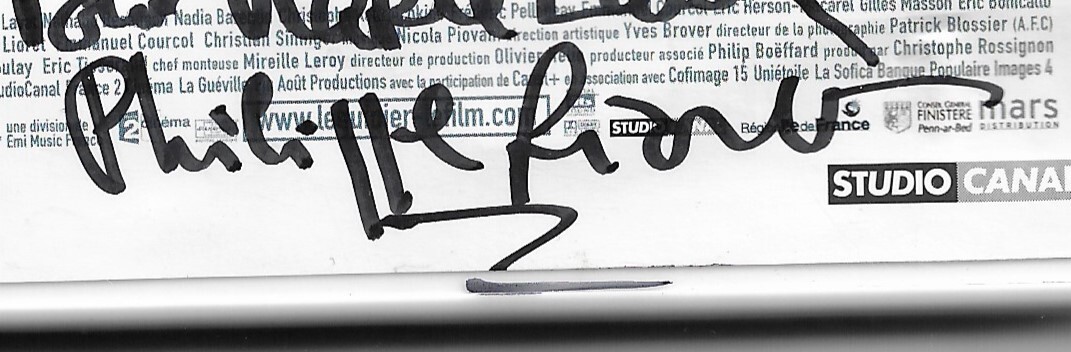
Signature of: philippe lioret